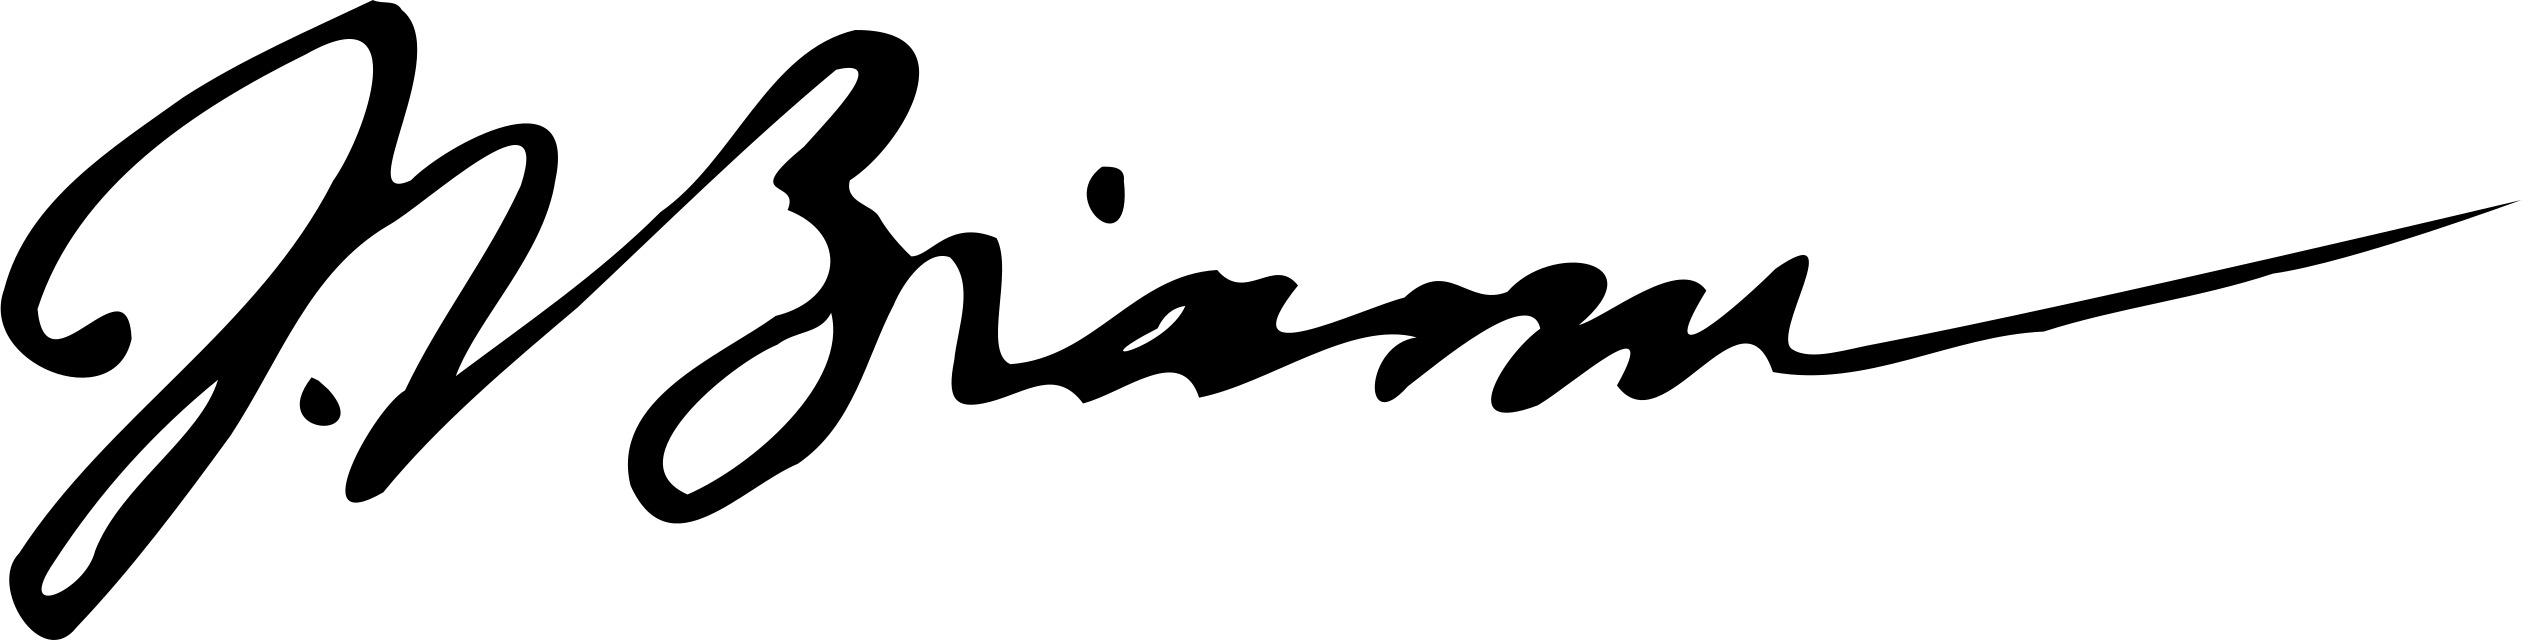
Signature of: ioan bianu